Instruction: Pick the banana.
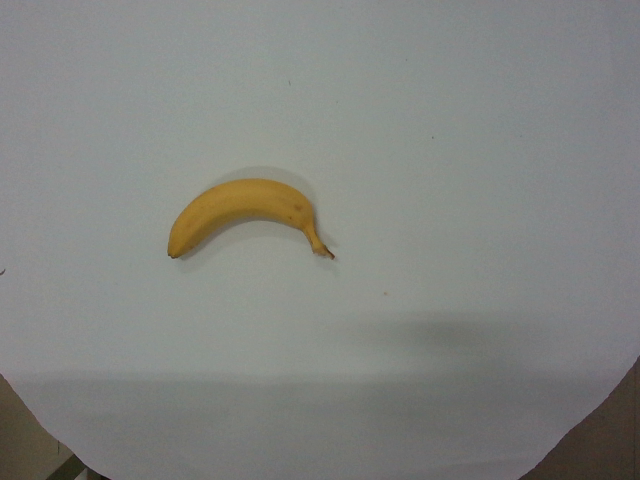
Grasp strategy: vertical